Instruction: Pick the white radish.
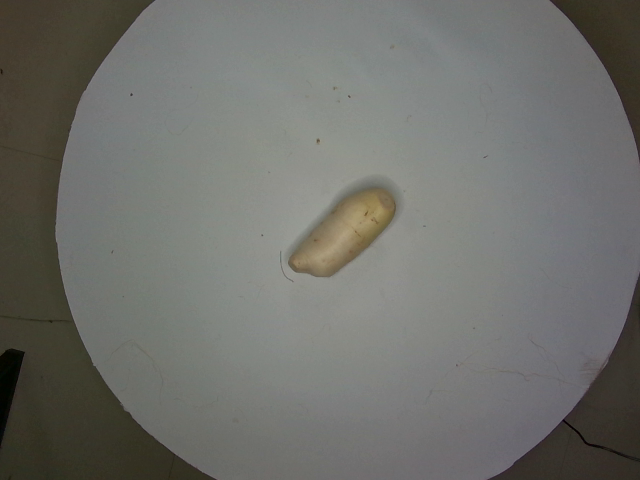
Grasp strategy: vertical